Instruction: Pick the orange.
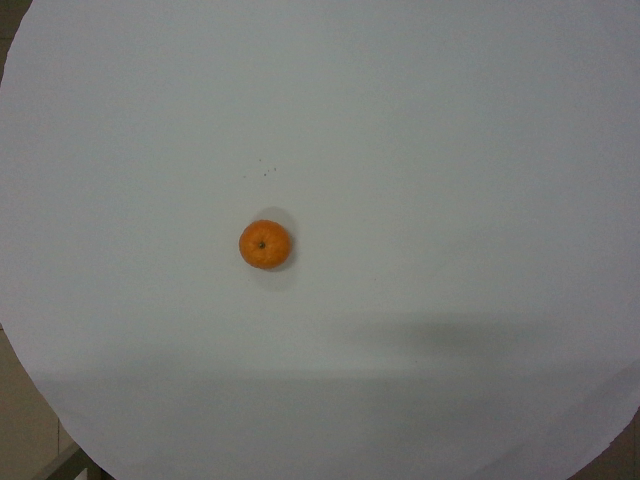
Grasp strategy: vertical